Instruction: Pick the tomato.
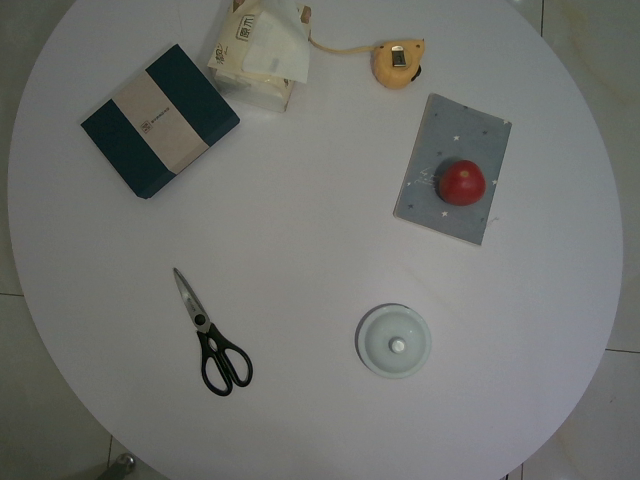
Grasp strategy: vertical